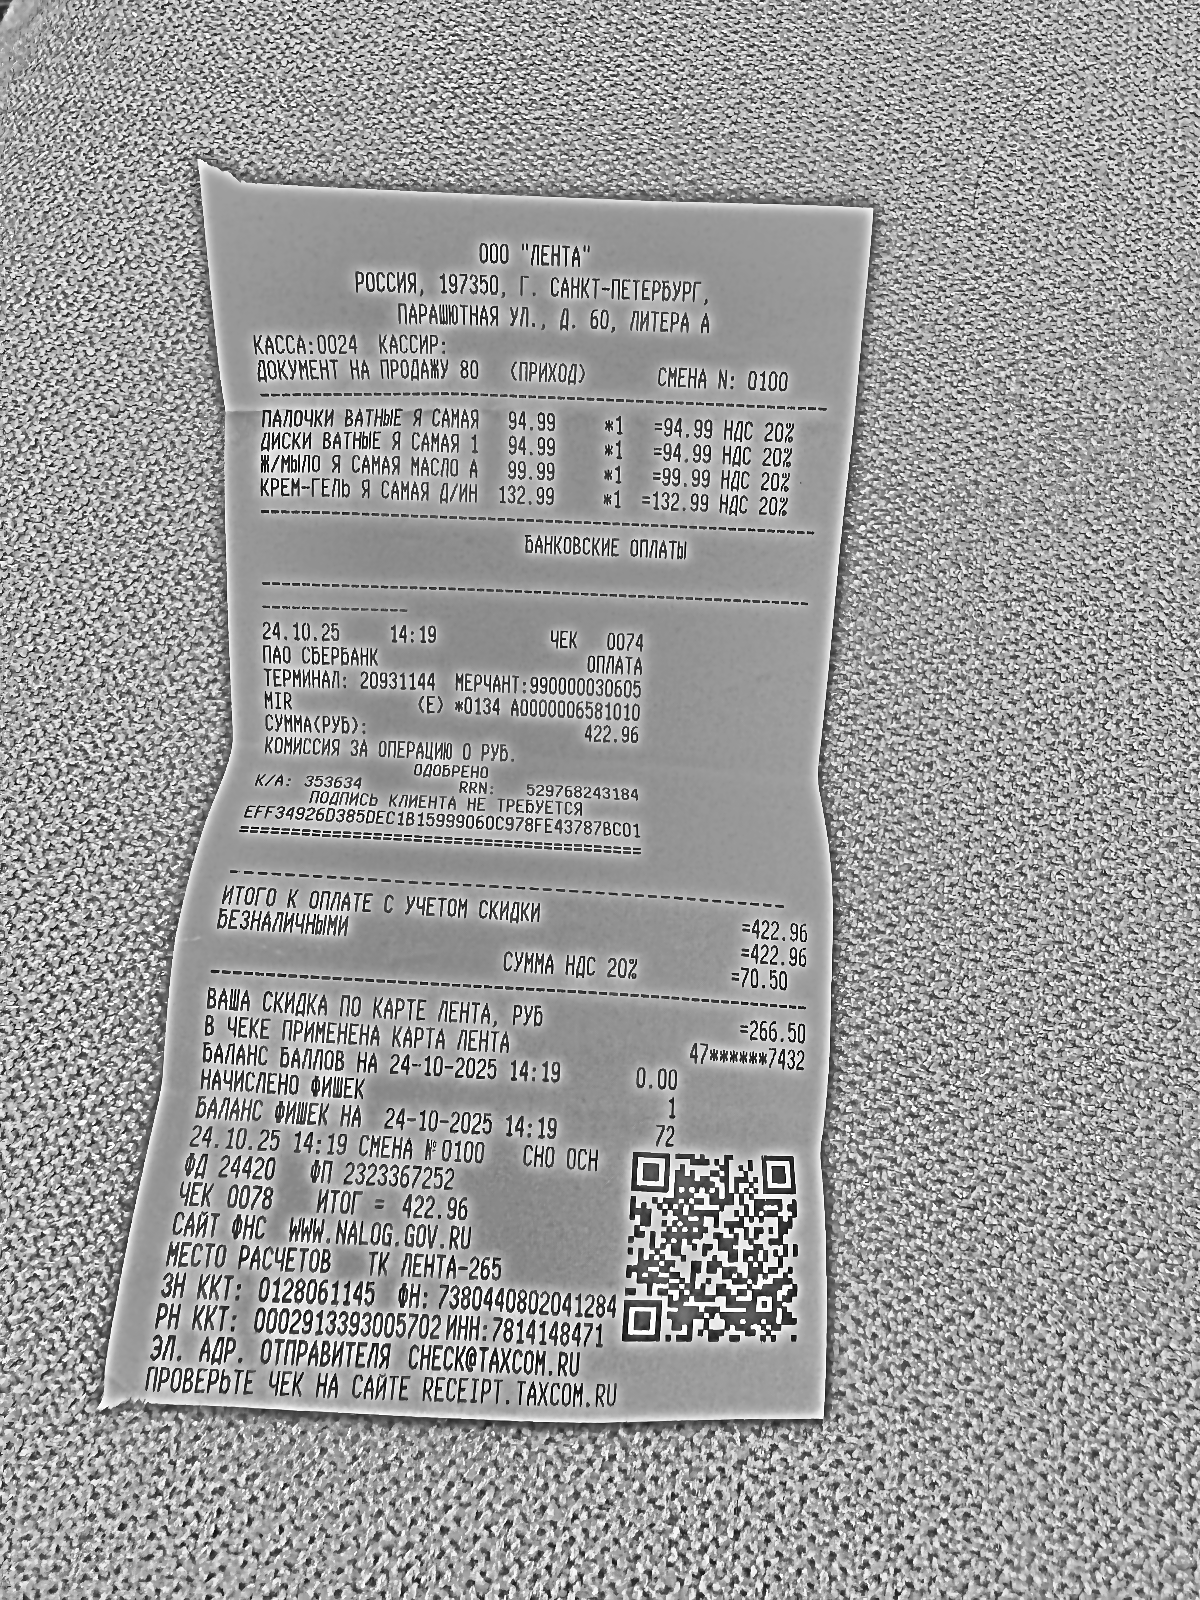
Продавец: ООО "ЛЕНТА"
ИНН: 7814148471
Дата: 24.10.25
Товары: ПАЛОЧКИ ВАТНЫЕ Я САМАЯ; ДИСКИ ВАТНЫЕ Я САМАЯ 1;  Ж/МЫЛО Я САМАЯ МАСЛО А; КРЕМ-ГЕЛЬ Я САМАЯ Д/ИН
Количество: 1; 1; 1; 1
Цена: 94.99; 94.99; 99.99; 132.99
Сумма: 94.99; 94.99; 99.99; 132.99
Итого: 422.96